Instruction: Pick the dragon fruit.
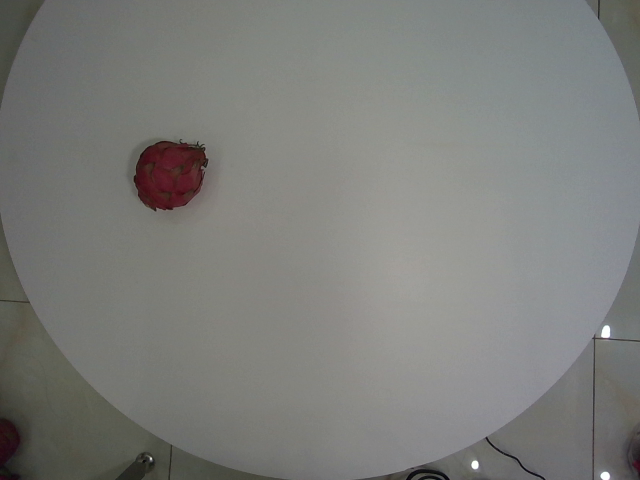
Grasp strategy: vertical